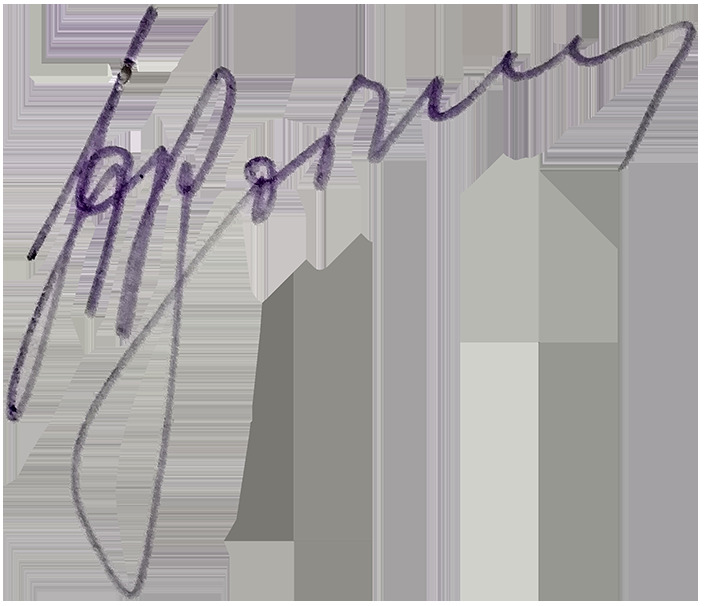
Signature of: q20067574